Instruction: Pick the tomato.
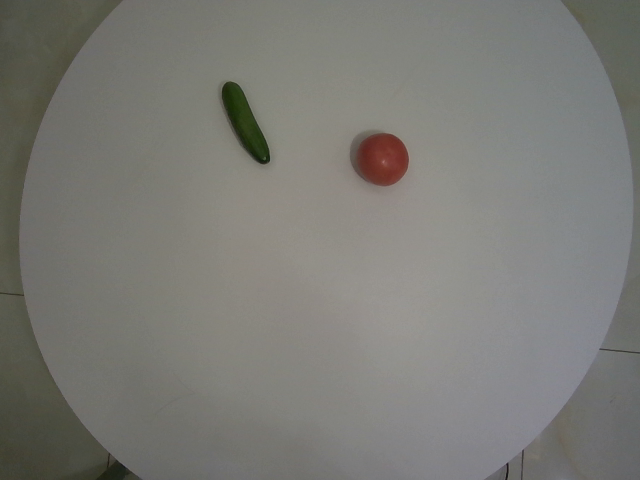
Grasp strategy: vertical